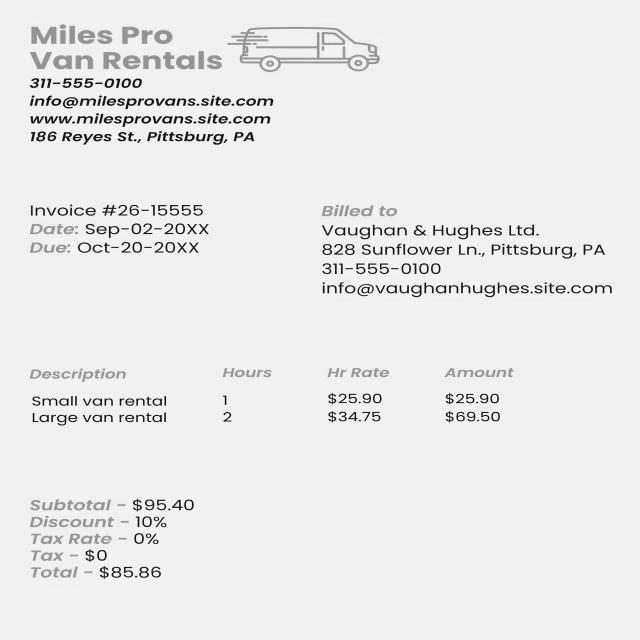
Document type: Invoice